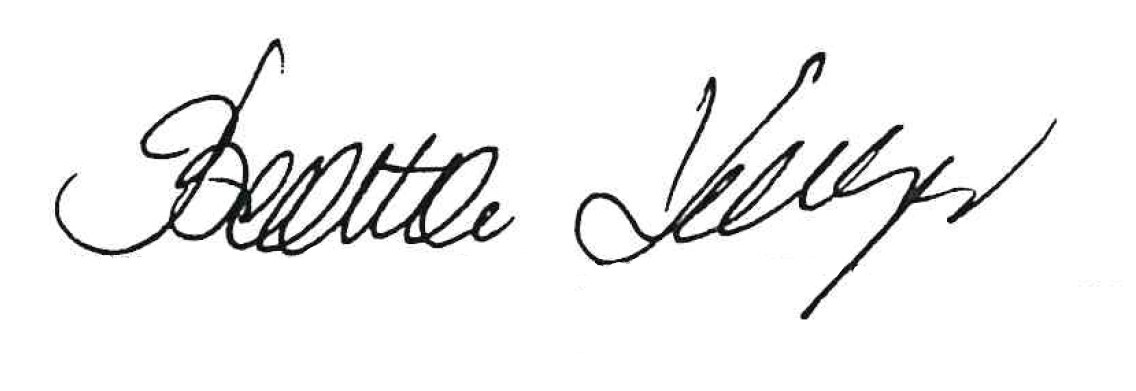
Signature of: beata kempa